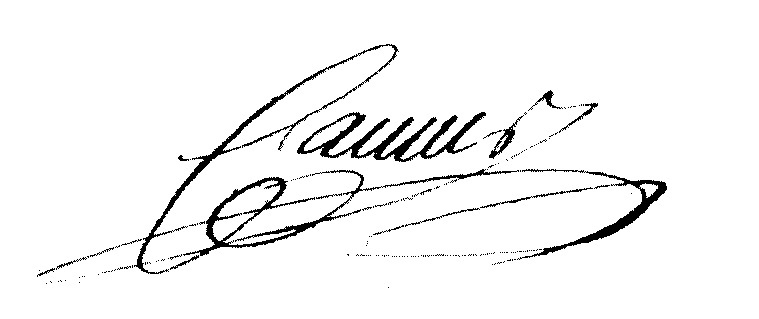
Signature of: armand gaston camus